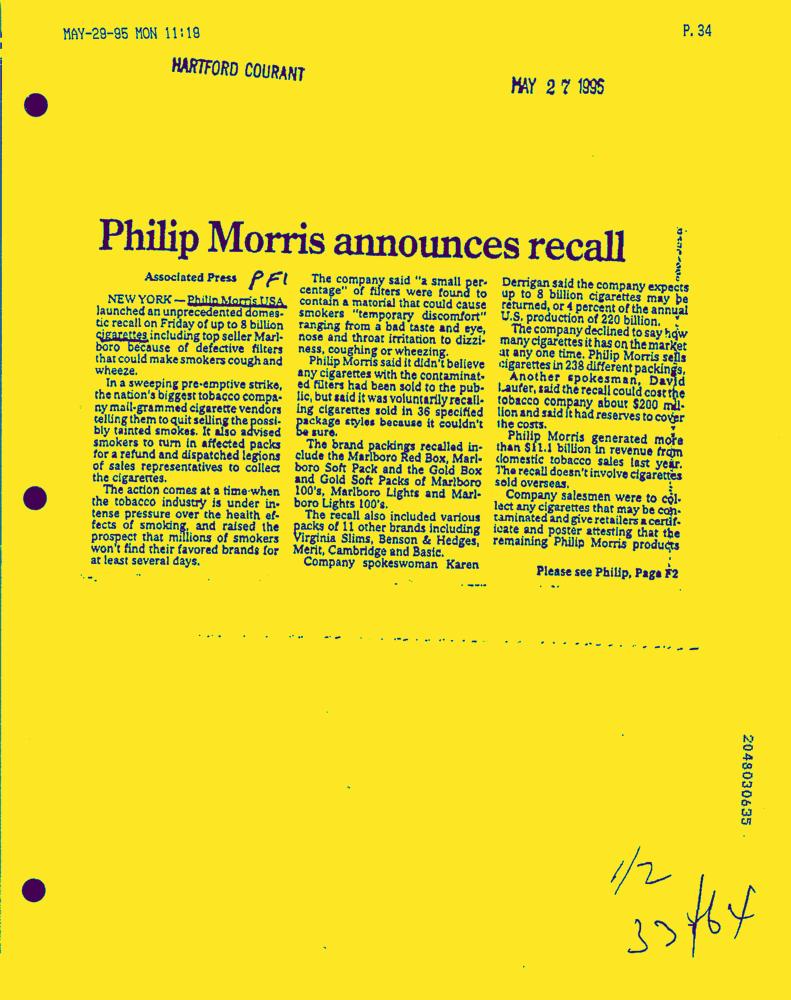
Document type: News-Article